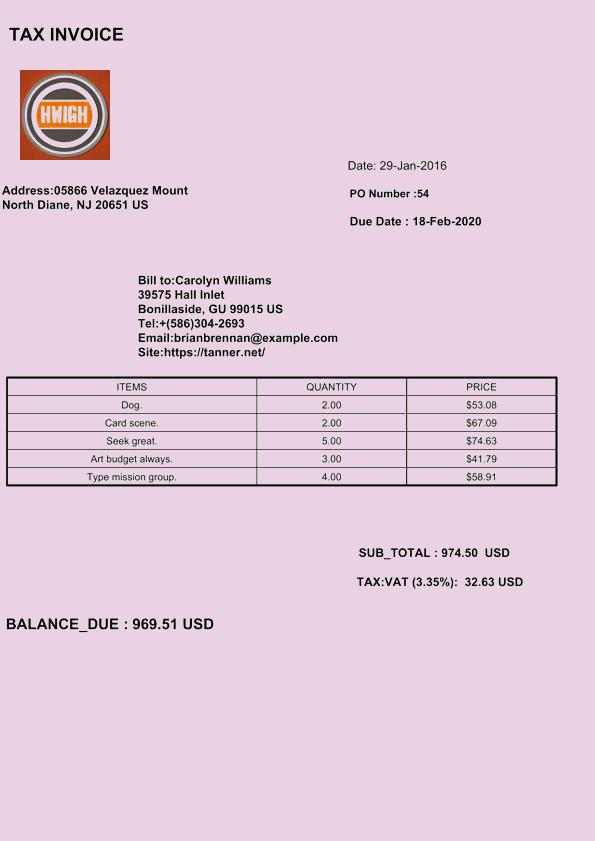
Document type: Invoice